Question: What appears to be the issue?
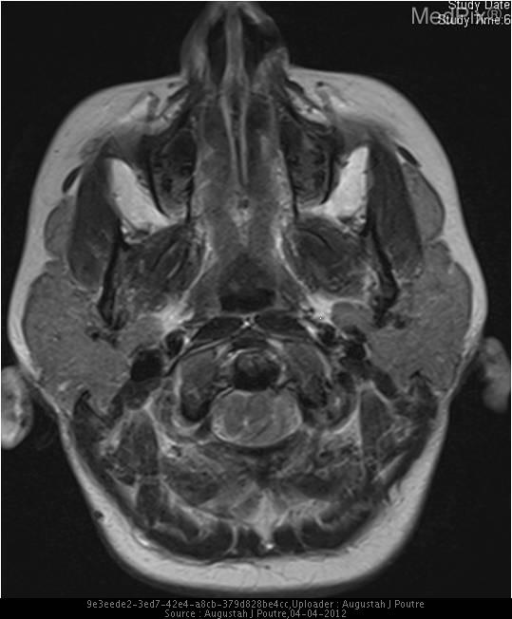
Answer: The findings suggest Low lying cerebellar tonsils with cervical cord syringohydromyelia.. Axial T2 MR image at the C1 level demonstrates left cerebellar tonsillar herniation through the foramen magnum with associated cord displacement.. The patient might have a history of 21 y/o woman who presented to the ER with gradual onset headache for the past 2 weeks..